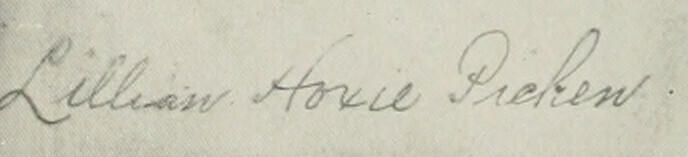
Signature of: lillian hoxie picken